Question: What is the filing due date as per the document?
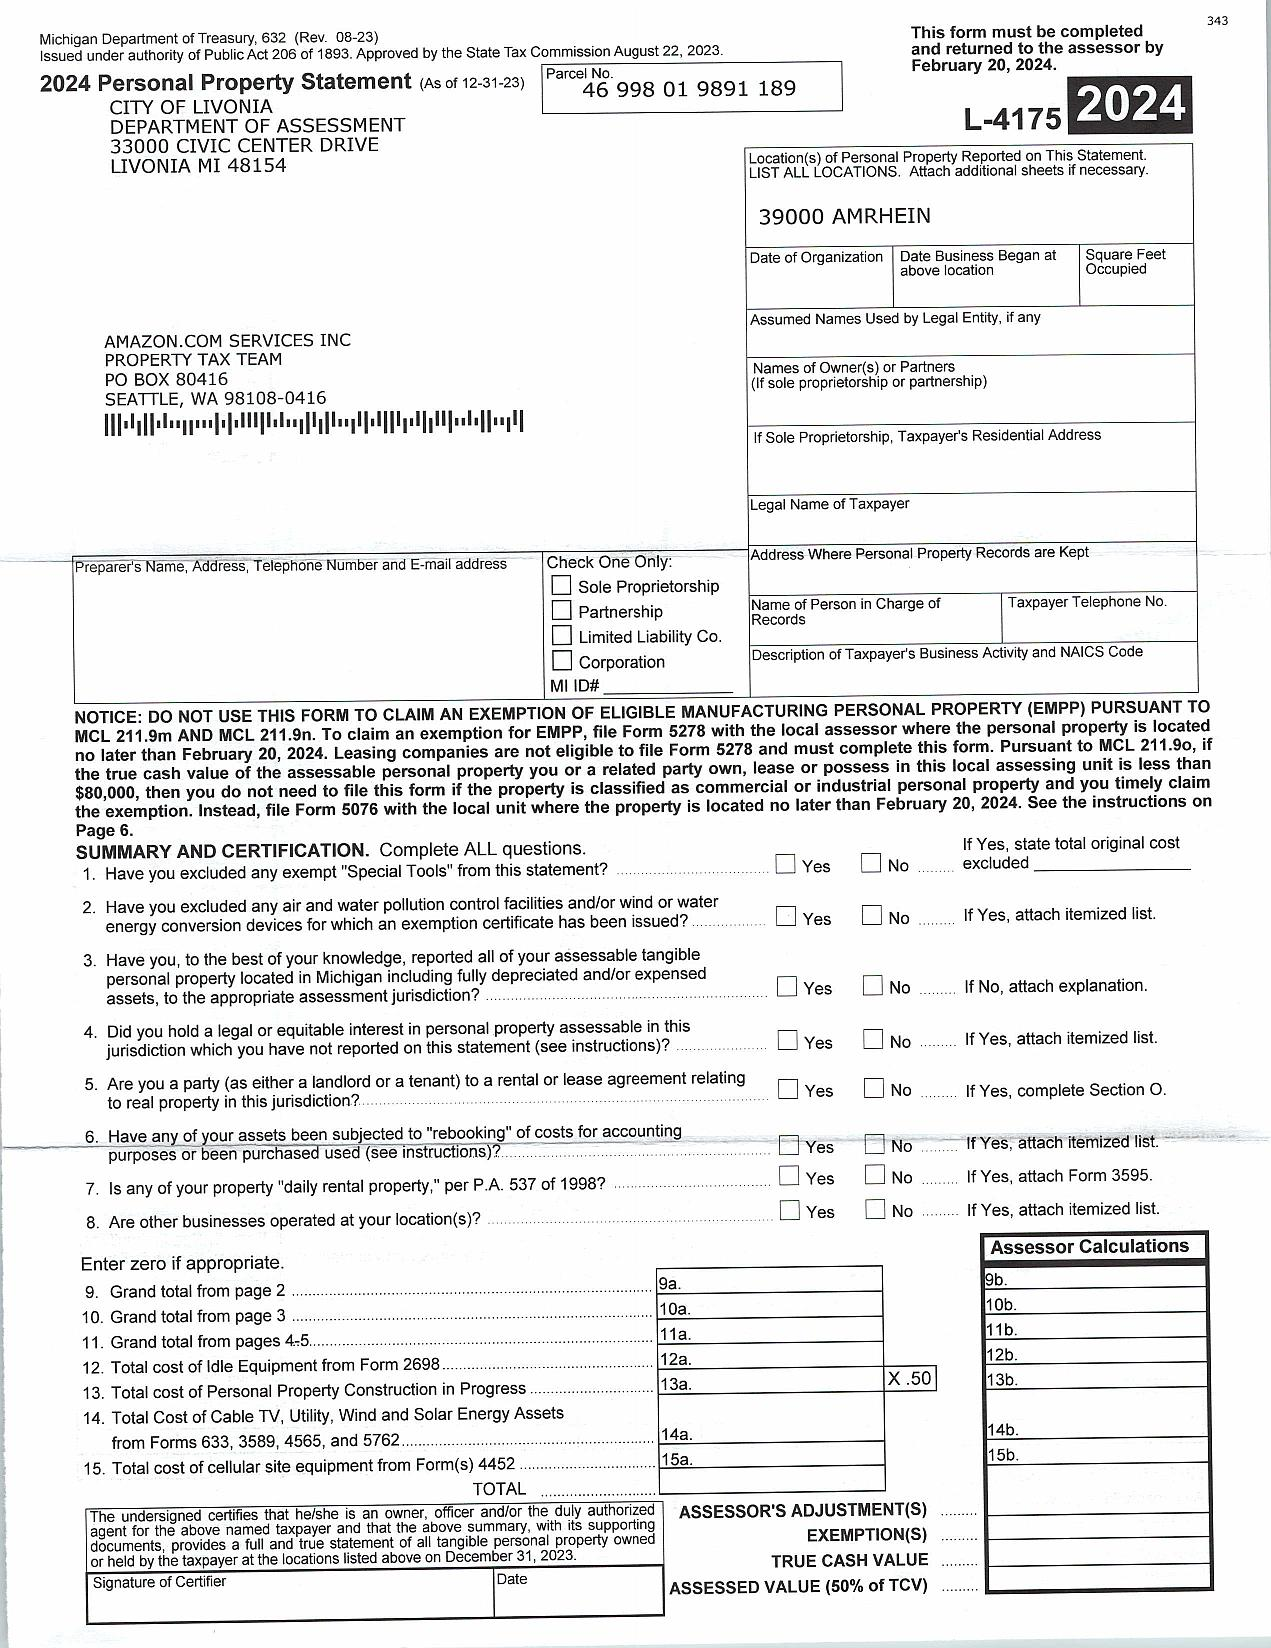
Answer: "20-Feb-24"